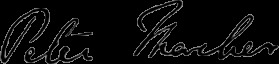
Signature of: peter thacher